Question: What is the potential diagnosis?
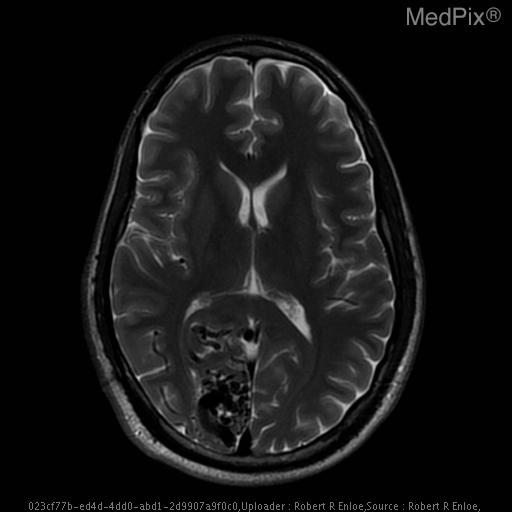
Answer: The possible diagnosis includes •  Arteriovenous Malformation
•  Aneurysm
•  Spontaneous intracerebral hemorrhage
•  Stroke
•  Intracranial neoplasm.